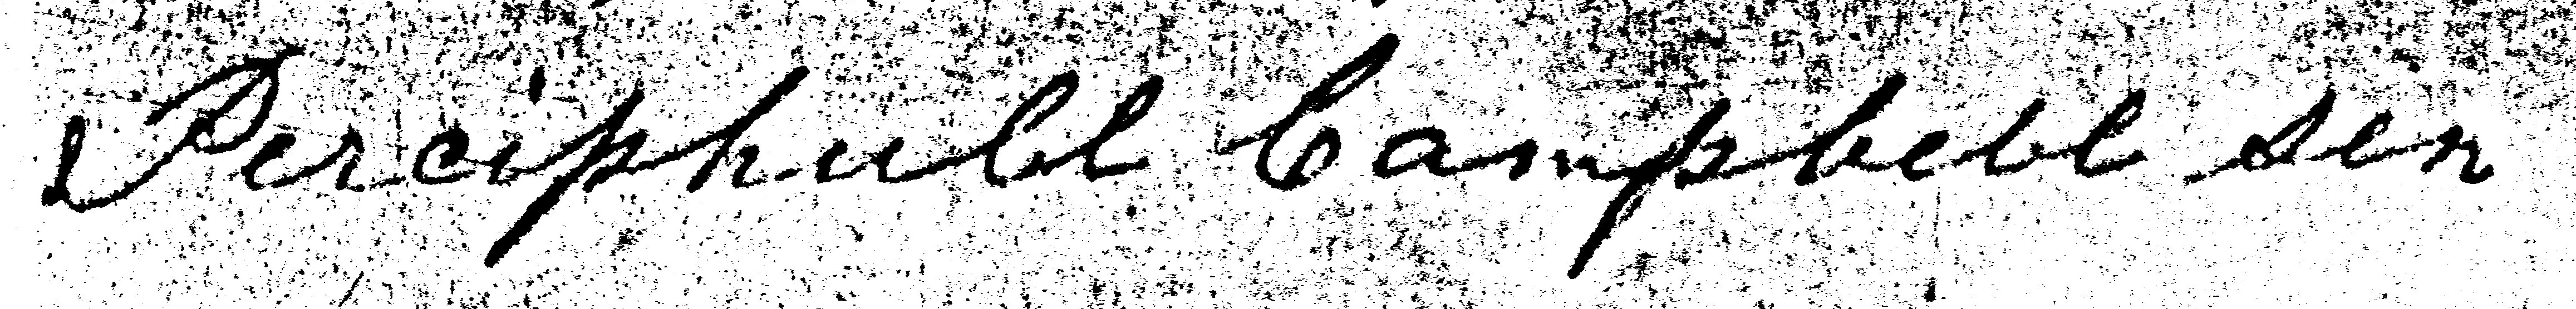
Signature of: perciphull campbell